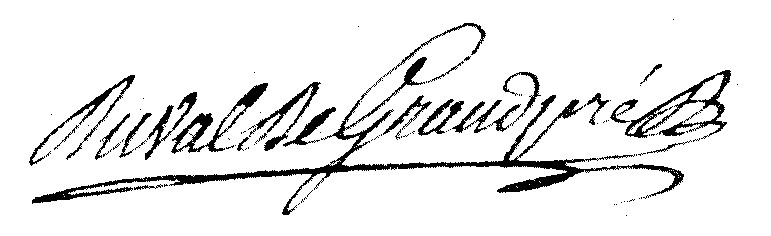
Signature of: charles françois duval de grandpré